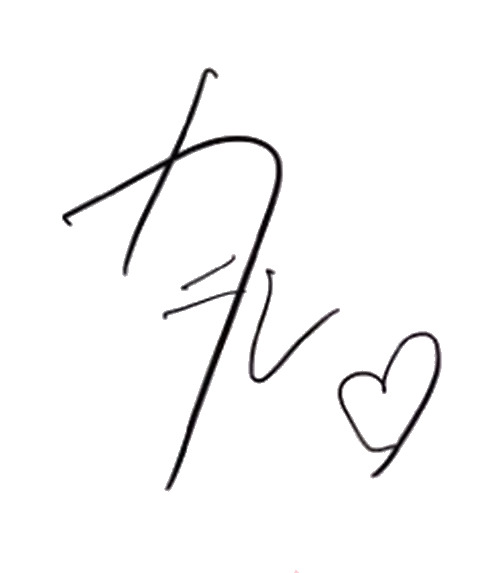
Signature of: kaworu yasui